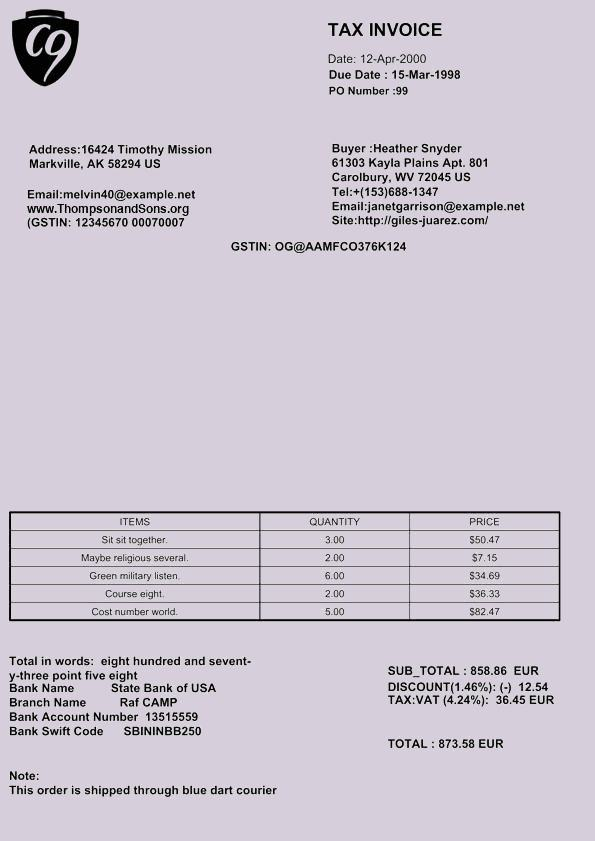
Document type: Invoice